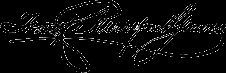
Signature of: frank pierrepont graves